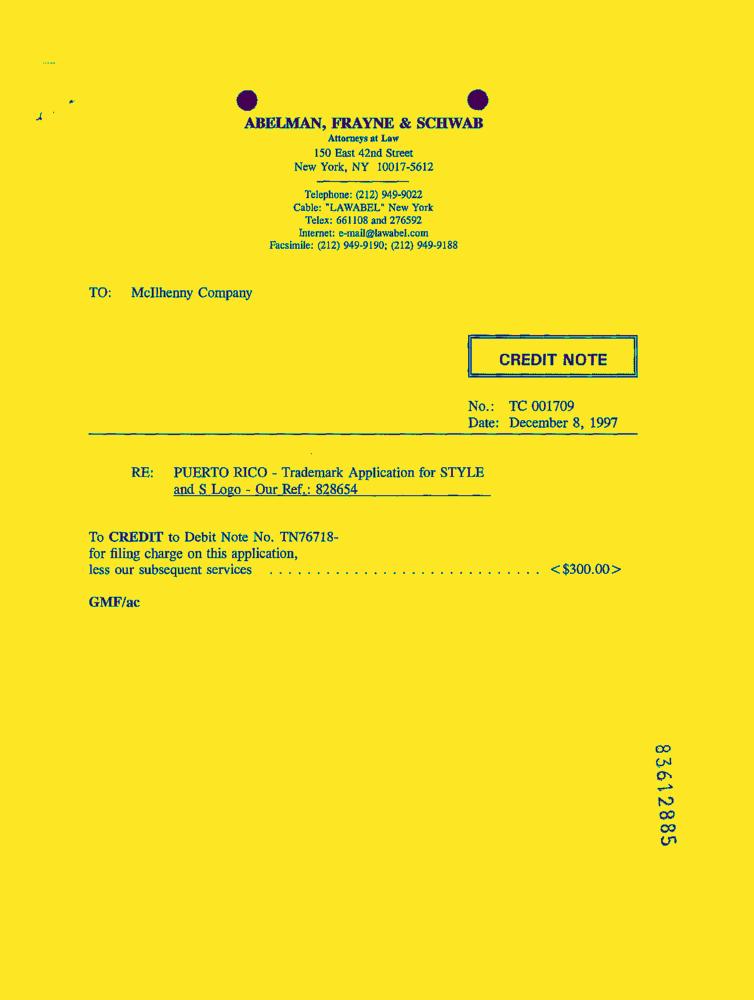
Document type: Invoice-Doc